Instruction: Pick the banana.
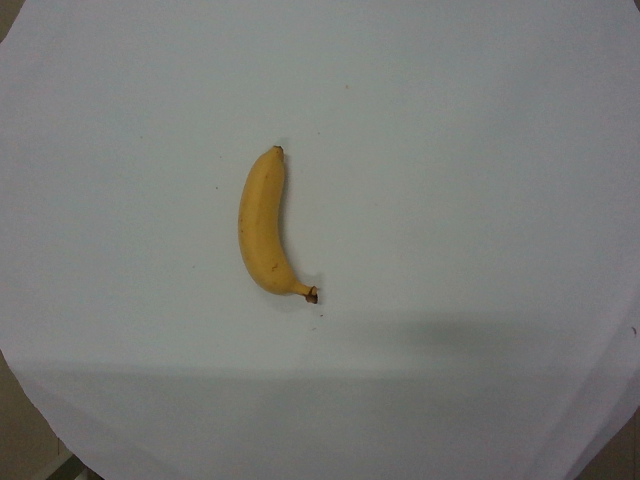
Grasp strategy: vertical